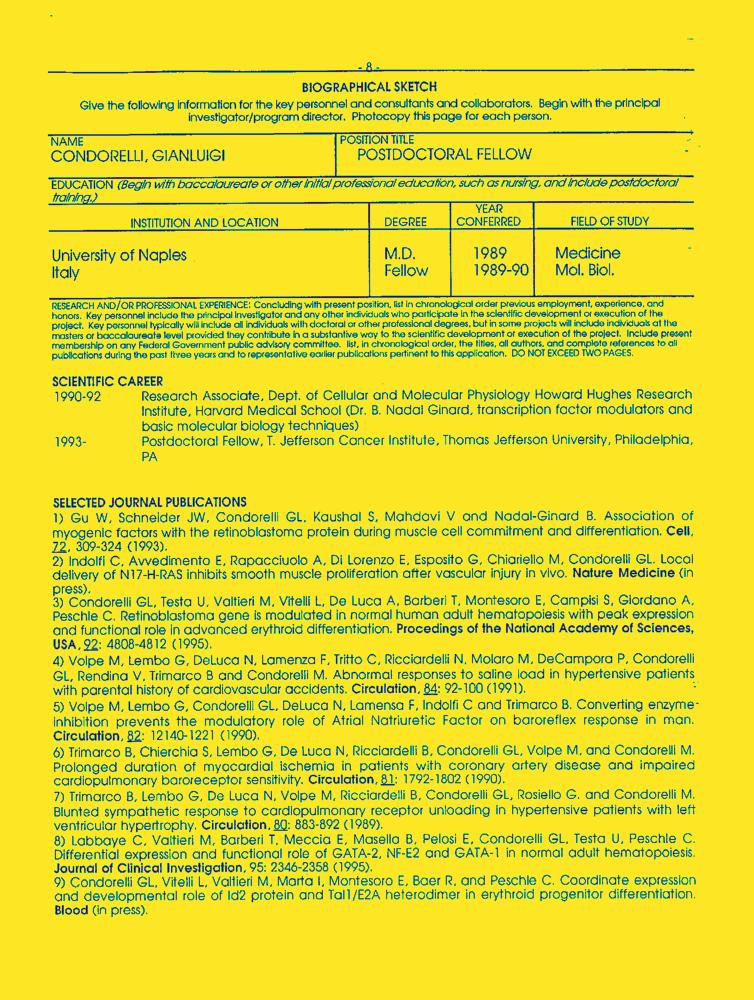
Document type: Resume-Doc